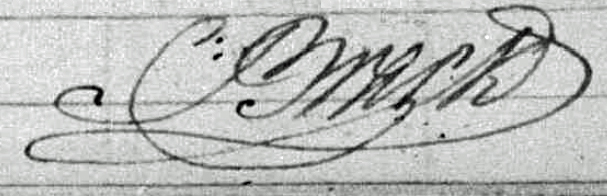
Signature of: cornelis brack